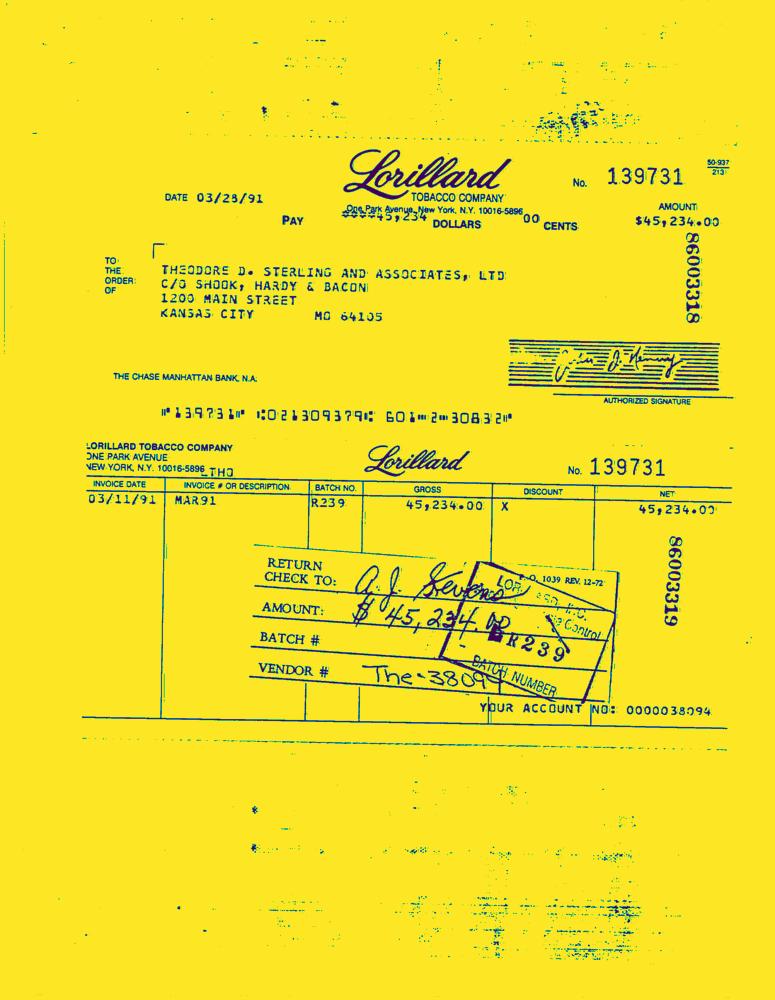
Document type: Invoice-Doc